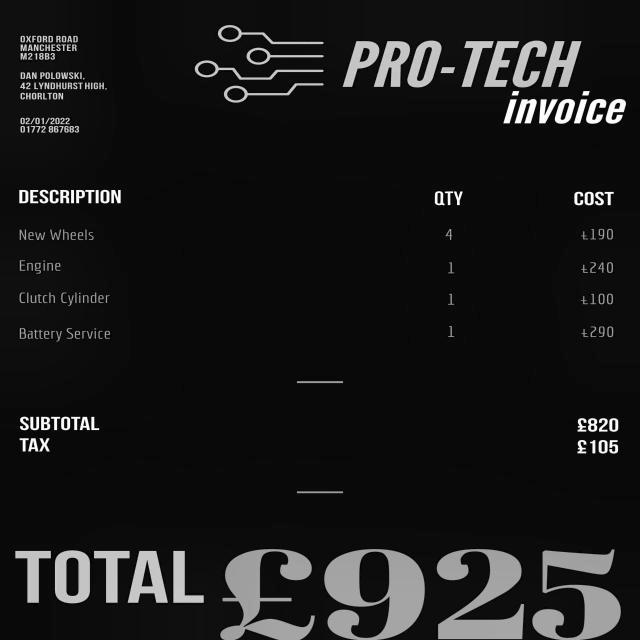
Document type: Invoice